Question: What is the address or location of the property listed in the document?
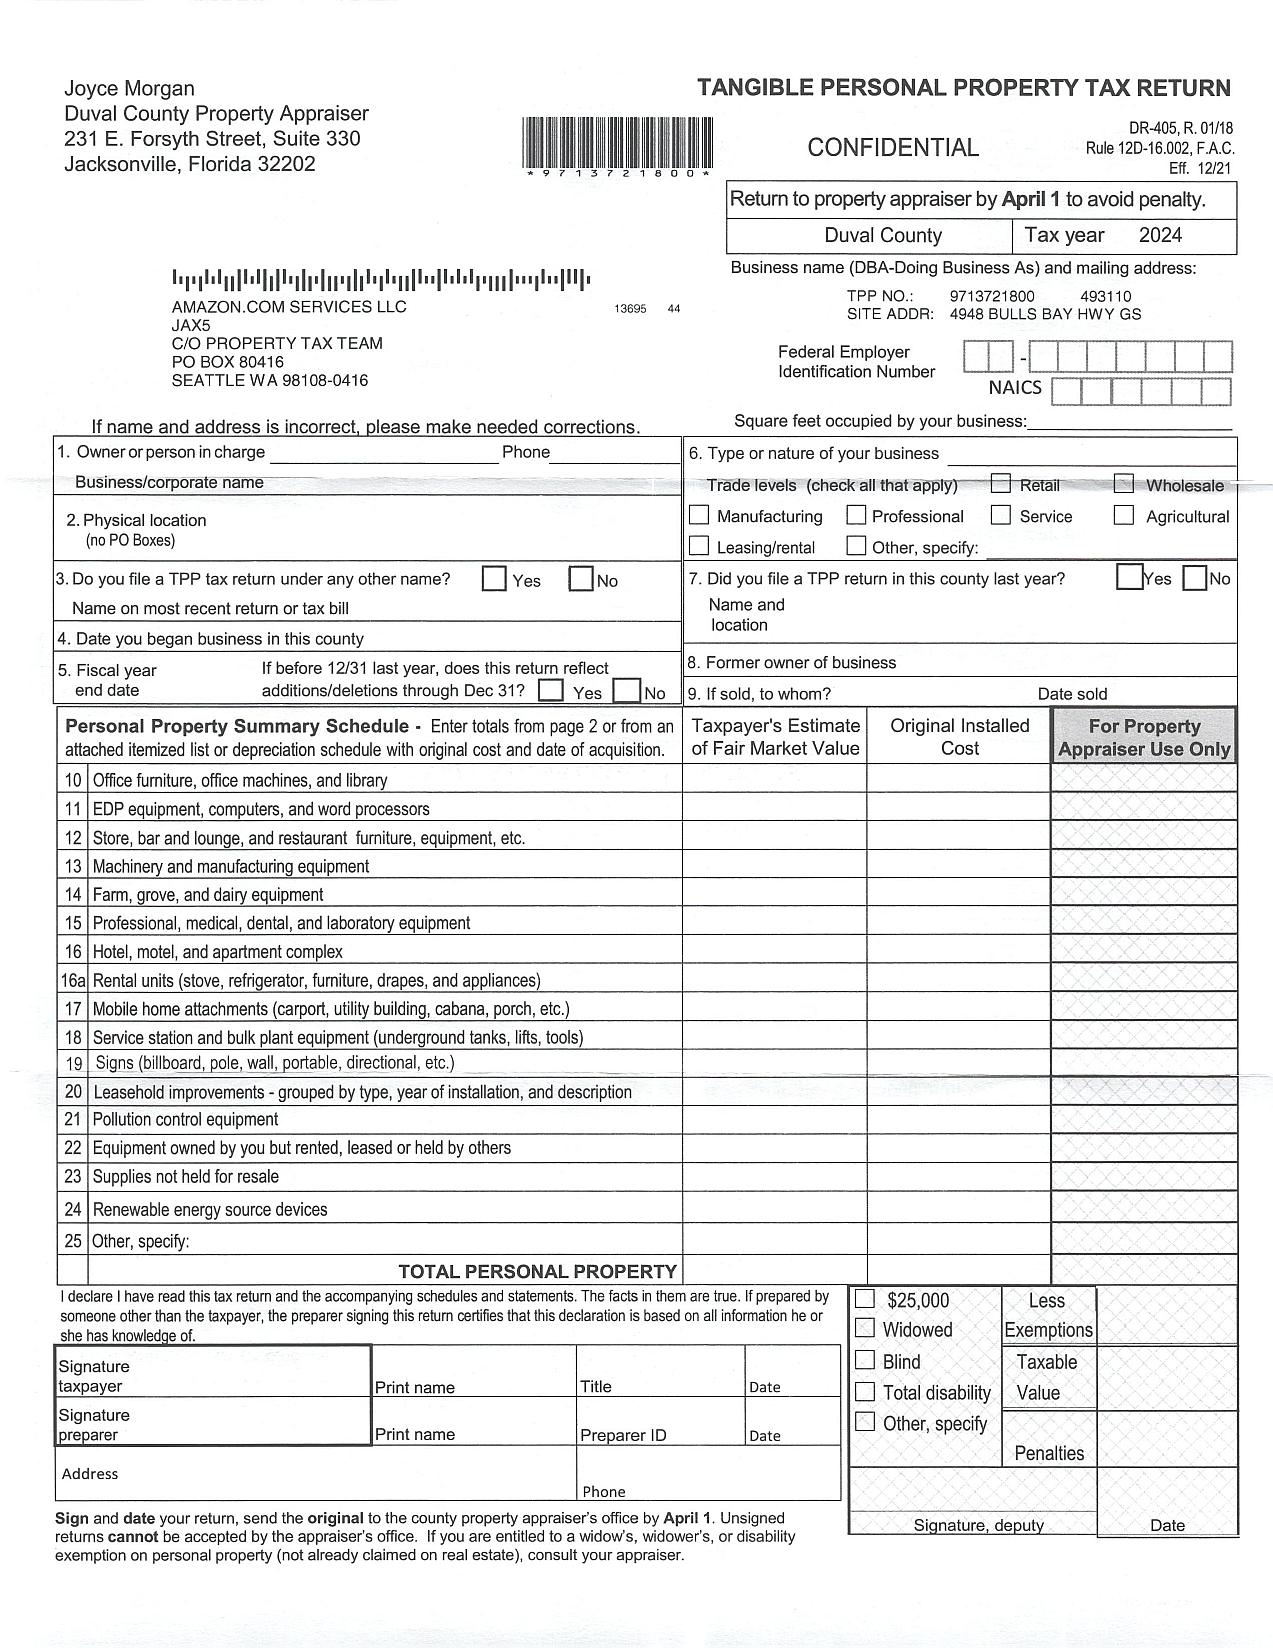
Answer: "4931 LD SITE ADDR: 4948 BULLS BAY HWY GS"